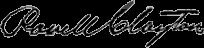
Signature of: powell clayton